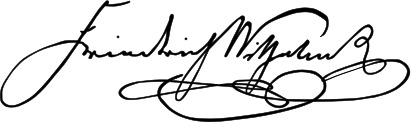
Signature of: frederick william iv of prussia